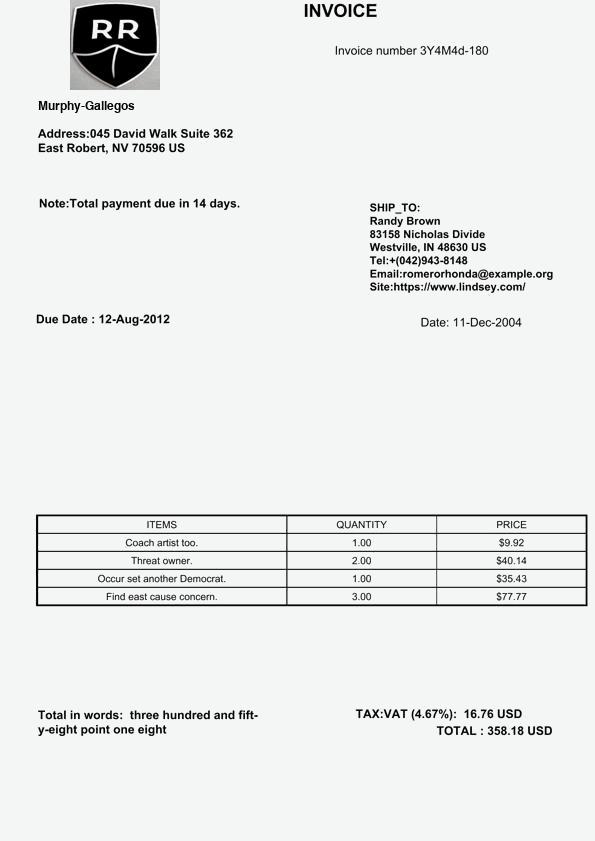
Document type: Invoice